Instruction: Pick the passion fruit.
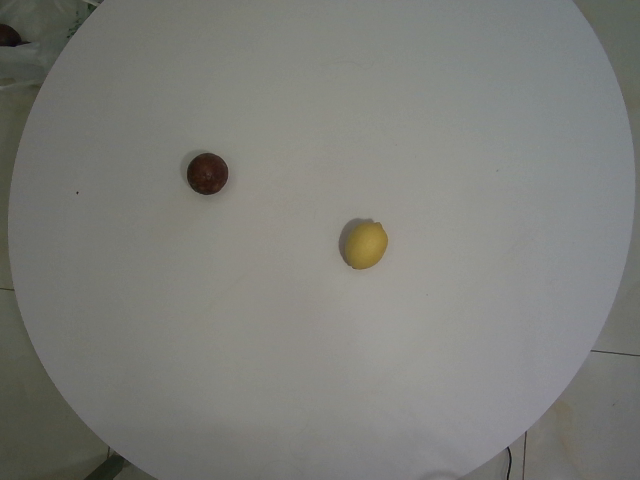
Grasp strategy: vertical